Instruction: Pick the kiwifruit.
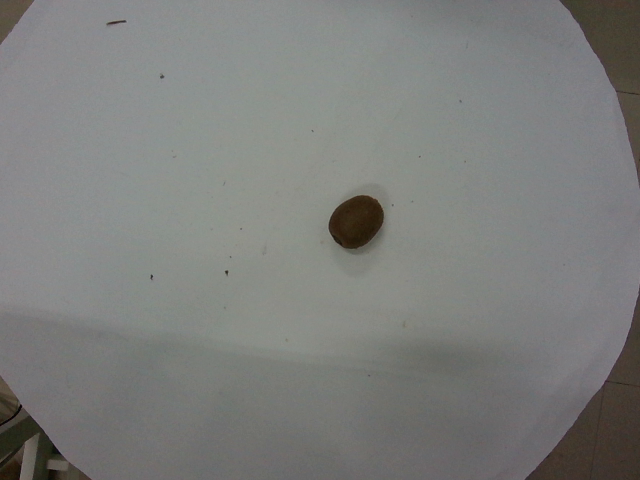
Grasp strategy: vertical